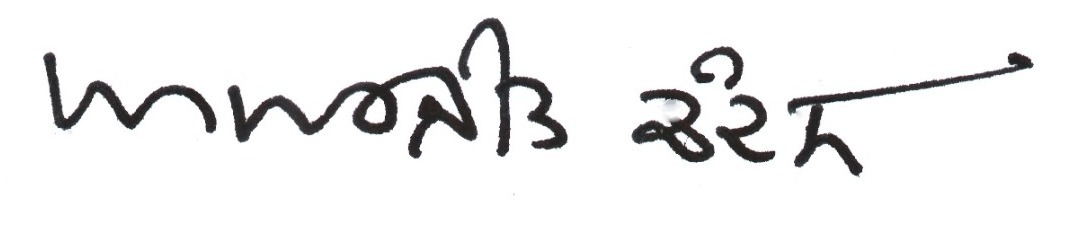
Signature of: amarjit chandan